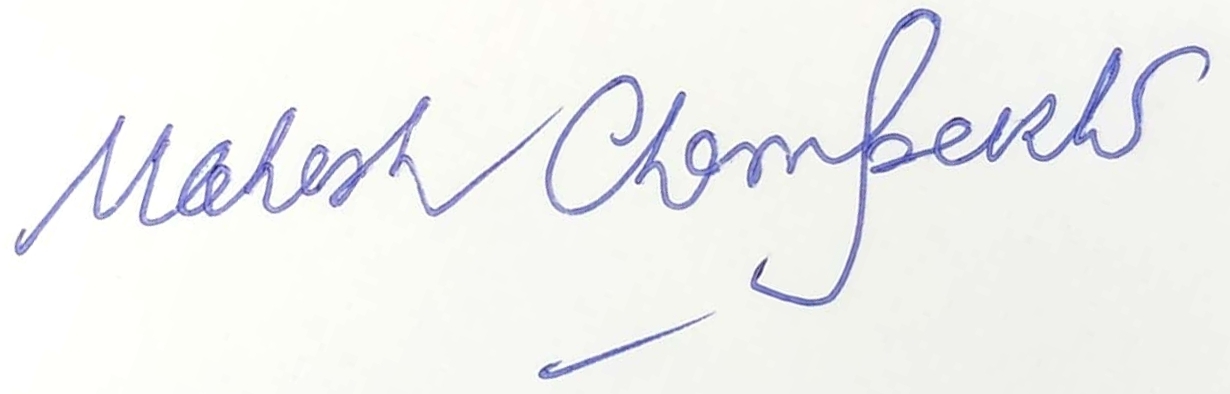
Signature of: mahesh champaklal